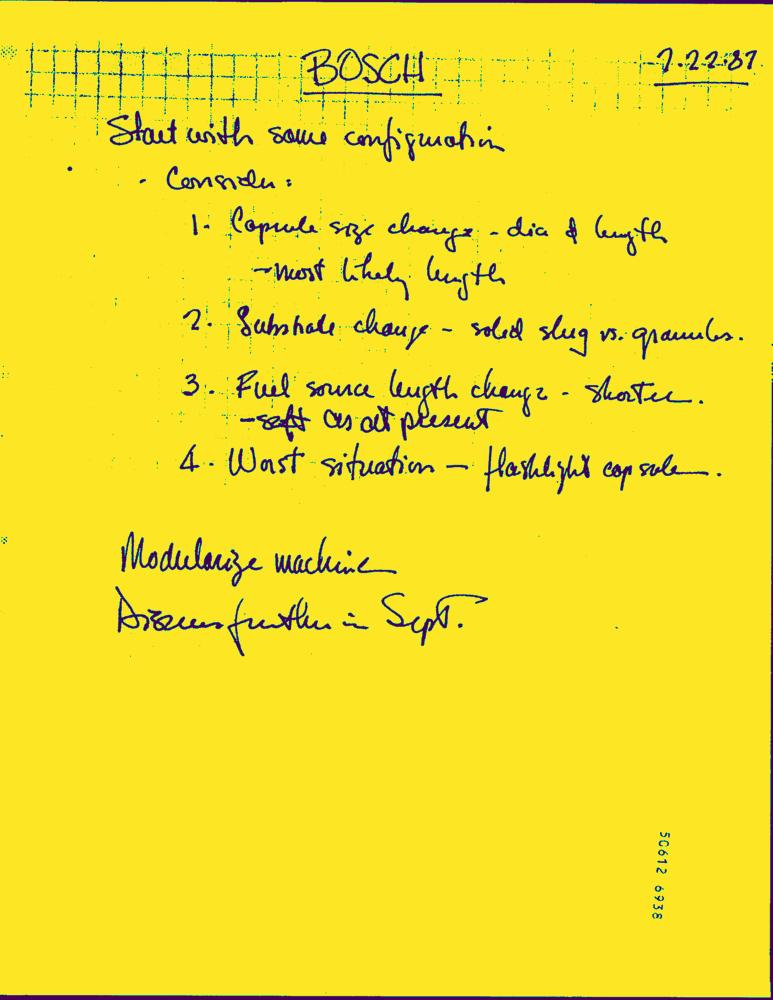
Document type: Hand-Written